Question: Talk about the condition:
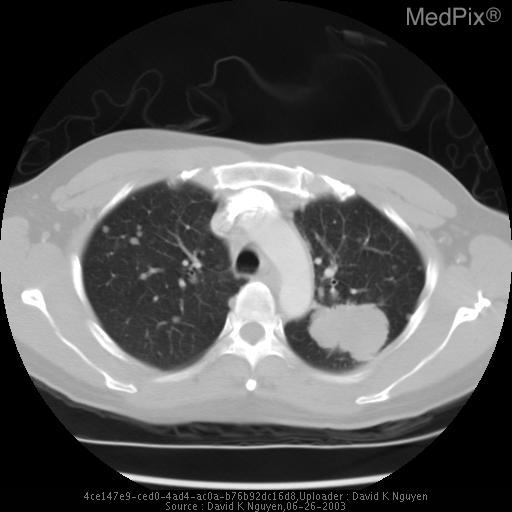
Answer: The disease is discussed as: Marked flattening of a vertebral body is termed vertebra plana.
Langerhans cell histiocytosis is the most common cause of vertebra plana.  Other disease processes should be considered in the differential diagnosis if the clinical situation warrants. Other causes of vertebra plana include:
• multiple myeloma
• metastatic disease
• Ewing sarcoma
• lymphoma
• leukemia
• Gaucher disease
• aneurysmal bone cyst
• trauma
• infection

Because most lesions spontaneously regress, vertebra plana is often treated conservatively. In young patients, vertebral height typically is partially restored with growth of the skeleton. Temporary bracing may help to relieve symptoms.

Radiation may be indicated for treatment of mild neurologic signs. Surgical decompression and fusion with instrumentation is indicated for rapidly progressive neurologic signs or cord compression that is not responsive to radiation.